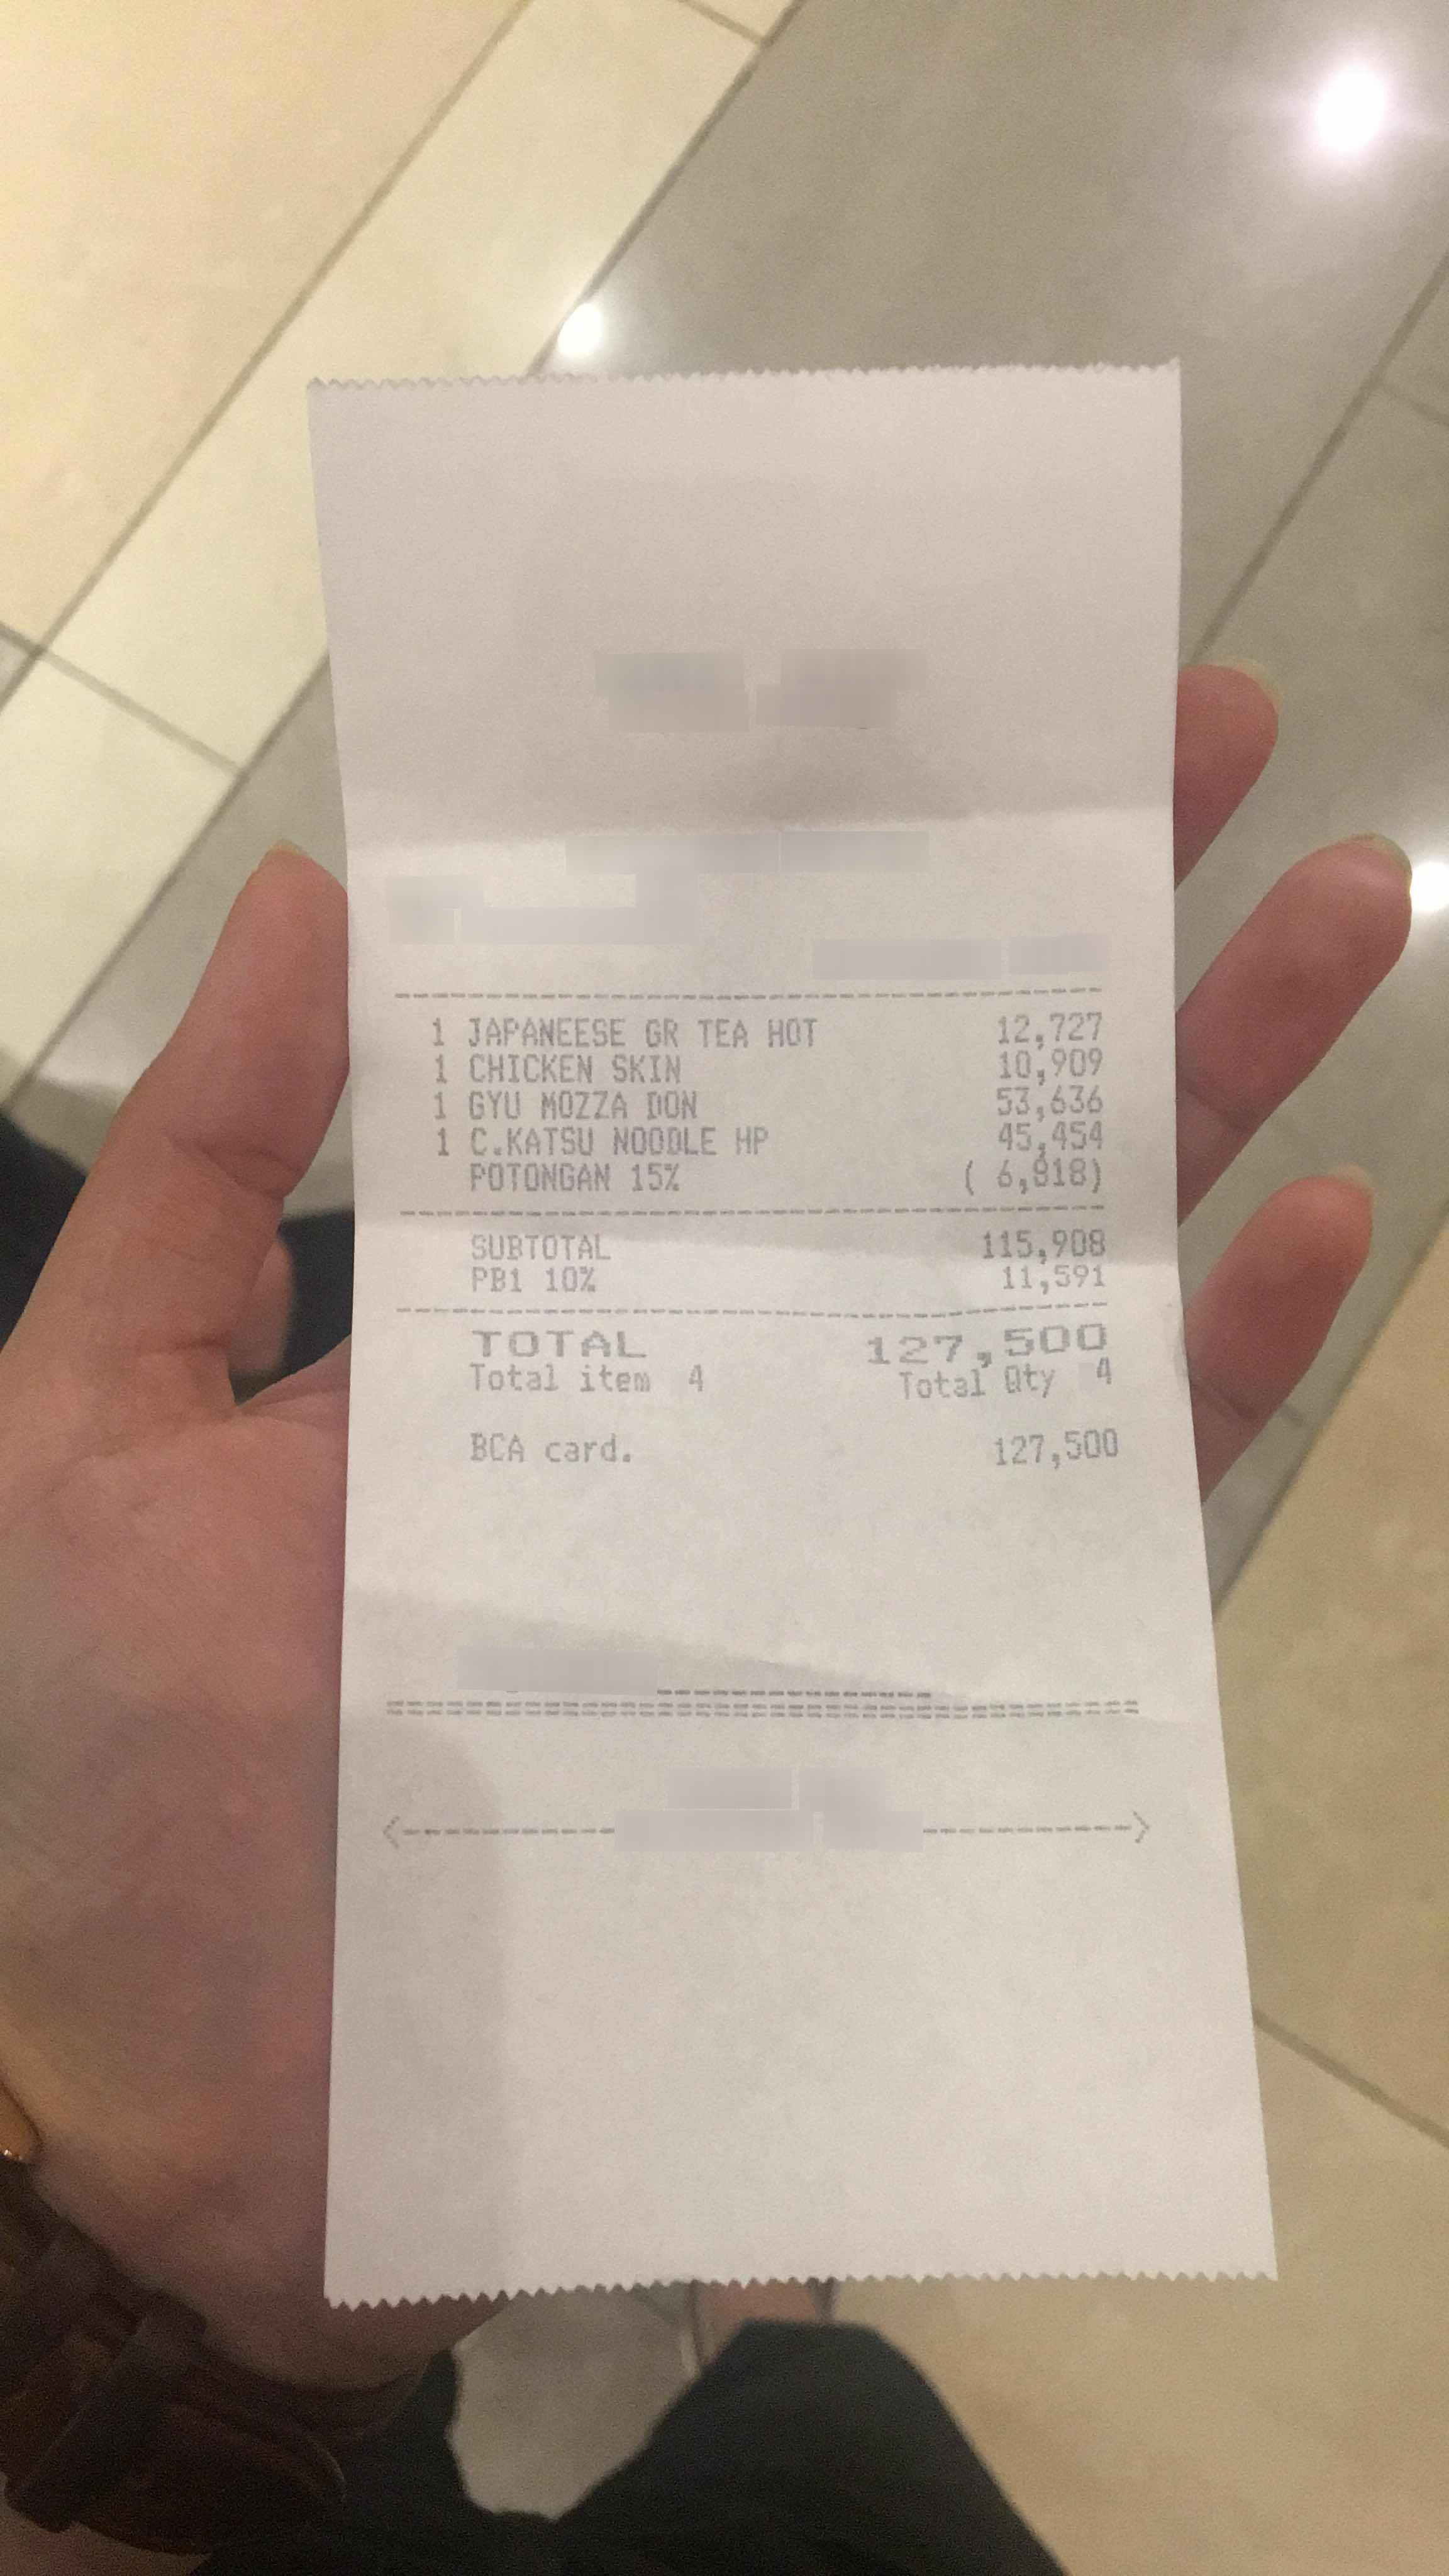
Number of items: 4
Subtotal: 115,908
Tax: 11,591
Total: 127,500
OCR text regions:
text: 1
text: JAPANEESE
text: GR
text: TEA
text: HOT
text: 12,727
text: 1
text: CHICKEN
text: SKIN
text: 10,909
text: 1
text: GYU
text: MOZZA
text: DON
text: 53,636
text: 1
text: C.KATSU
text: NOODLE
text: HP
text: 45,454
text: POTONGAN
text: 15%
text: (
text: 6,818)
text: SUBTOTAL
text: 115,908
text: PB1
text: 10%
text: 11,591
text: TOTAL
text: 127,500
text: Total
text: item
text: 4
text: Total
text: Qty
text: 4
text: BCA
text: card.
text: 127,500